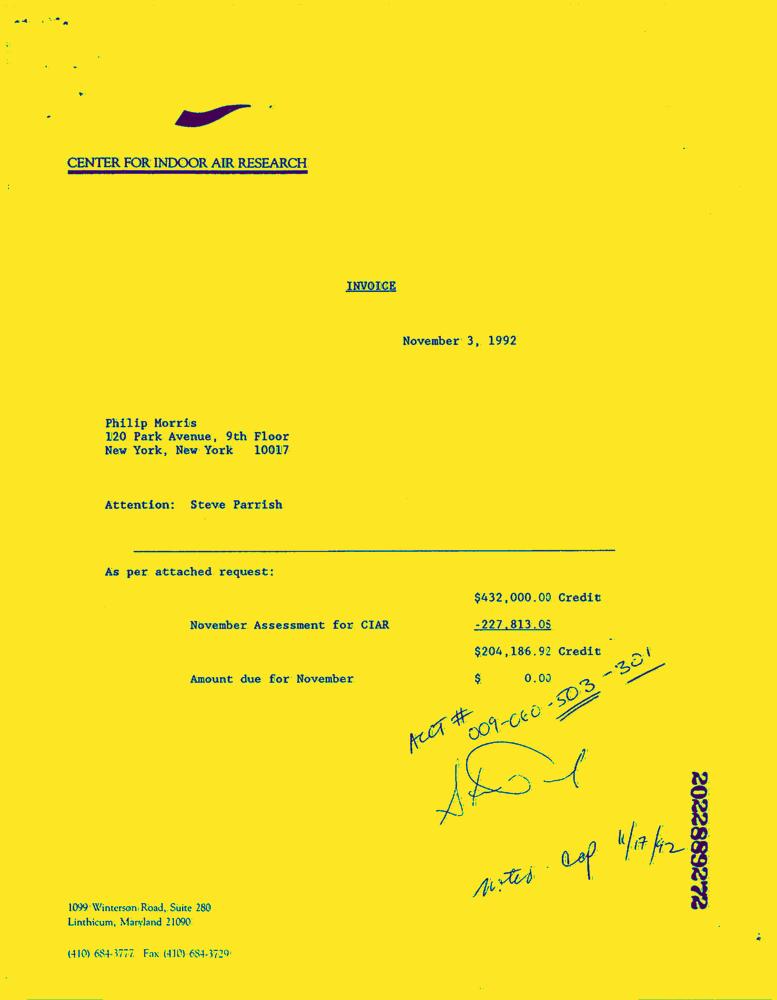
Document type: Invoice-Doc